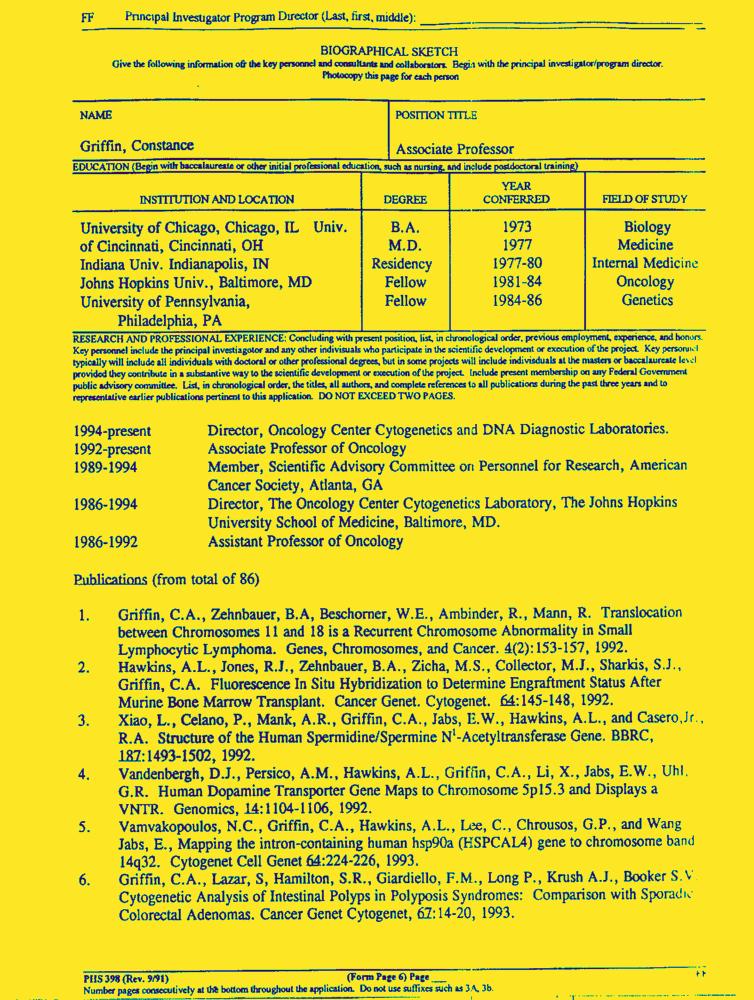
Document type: Resume-Doc